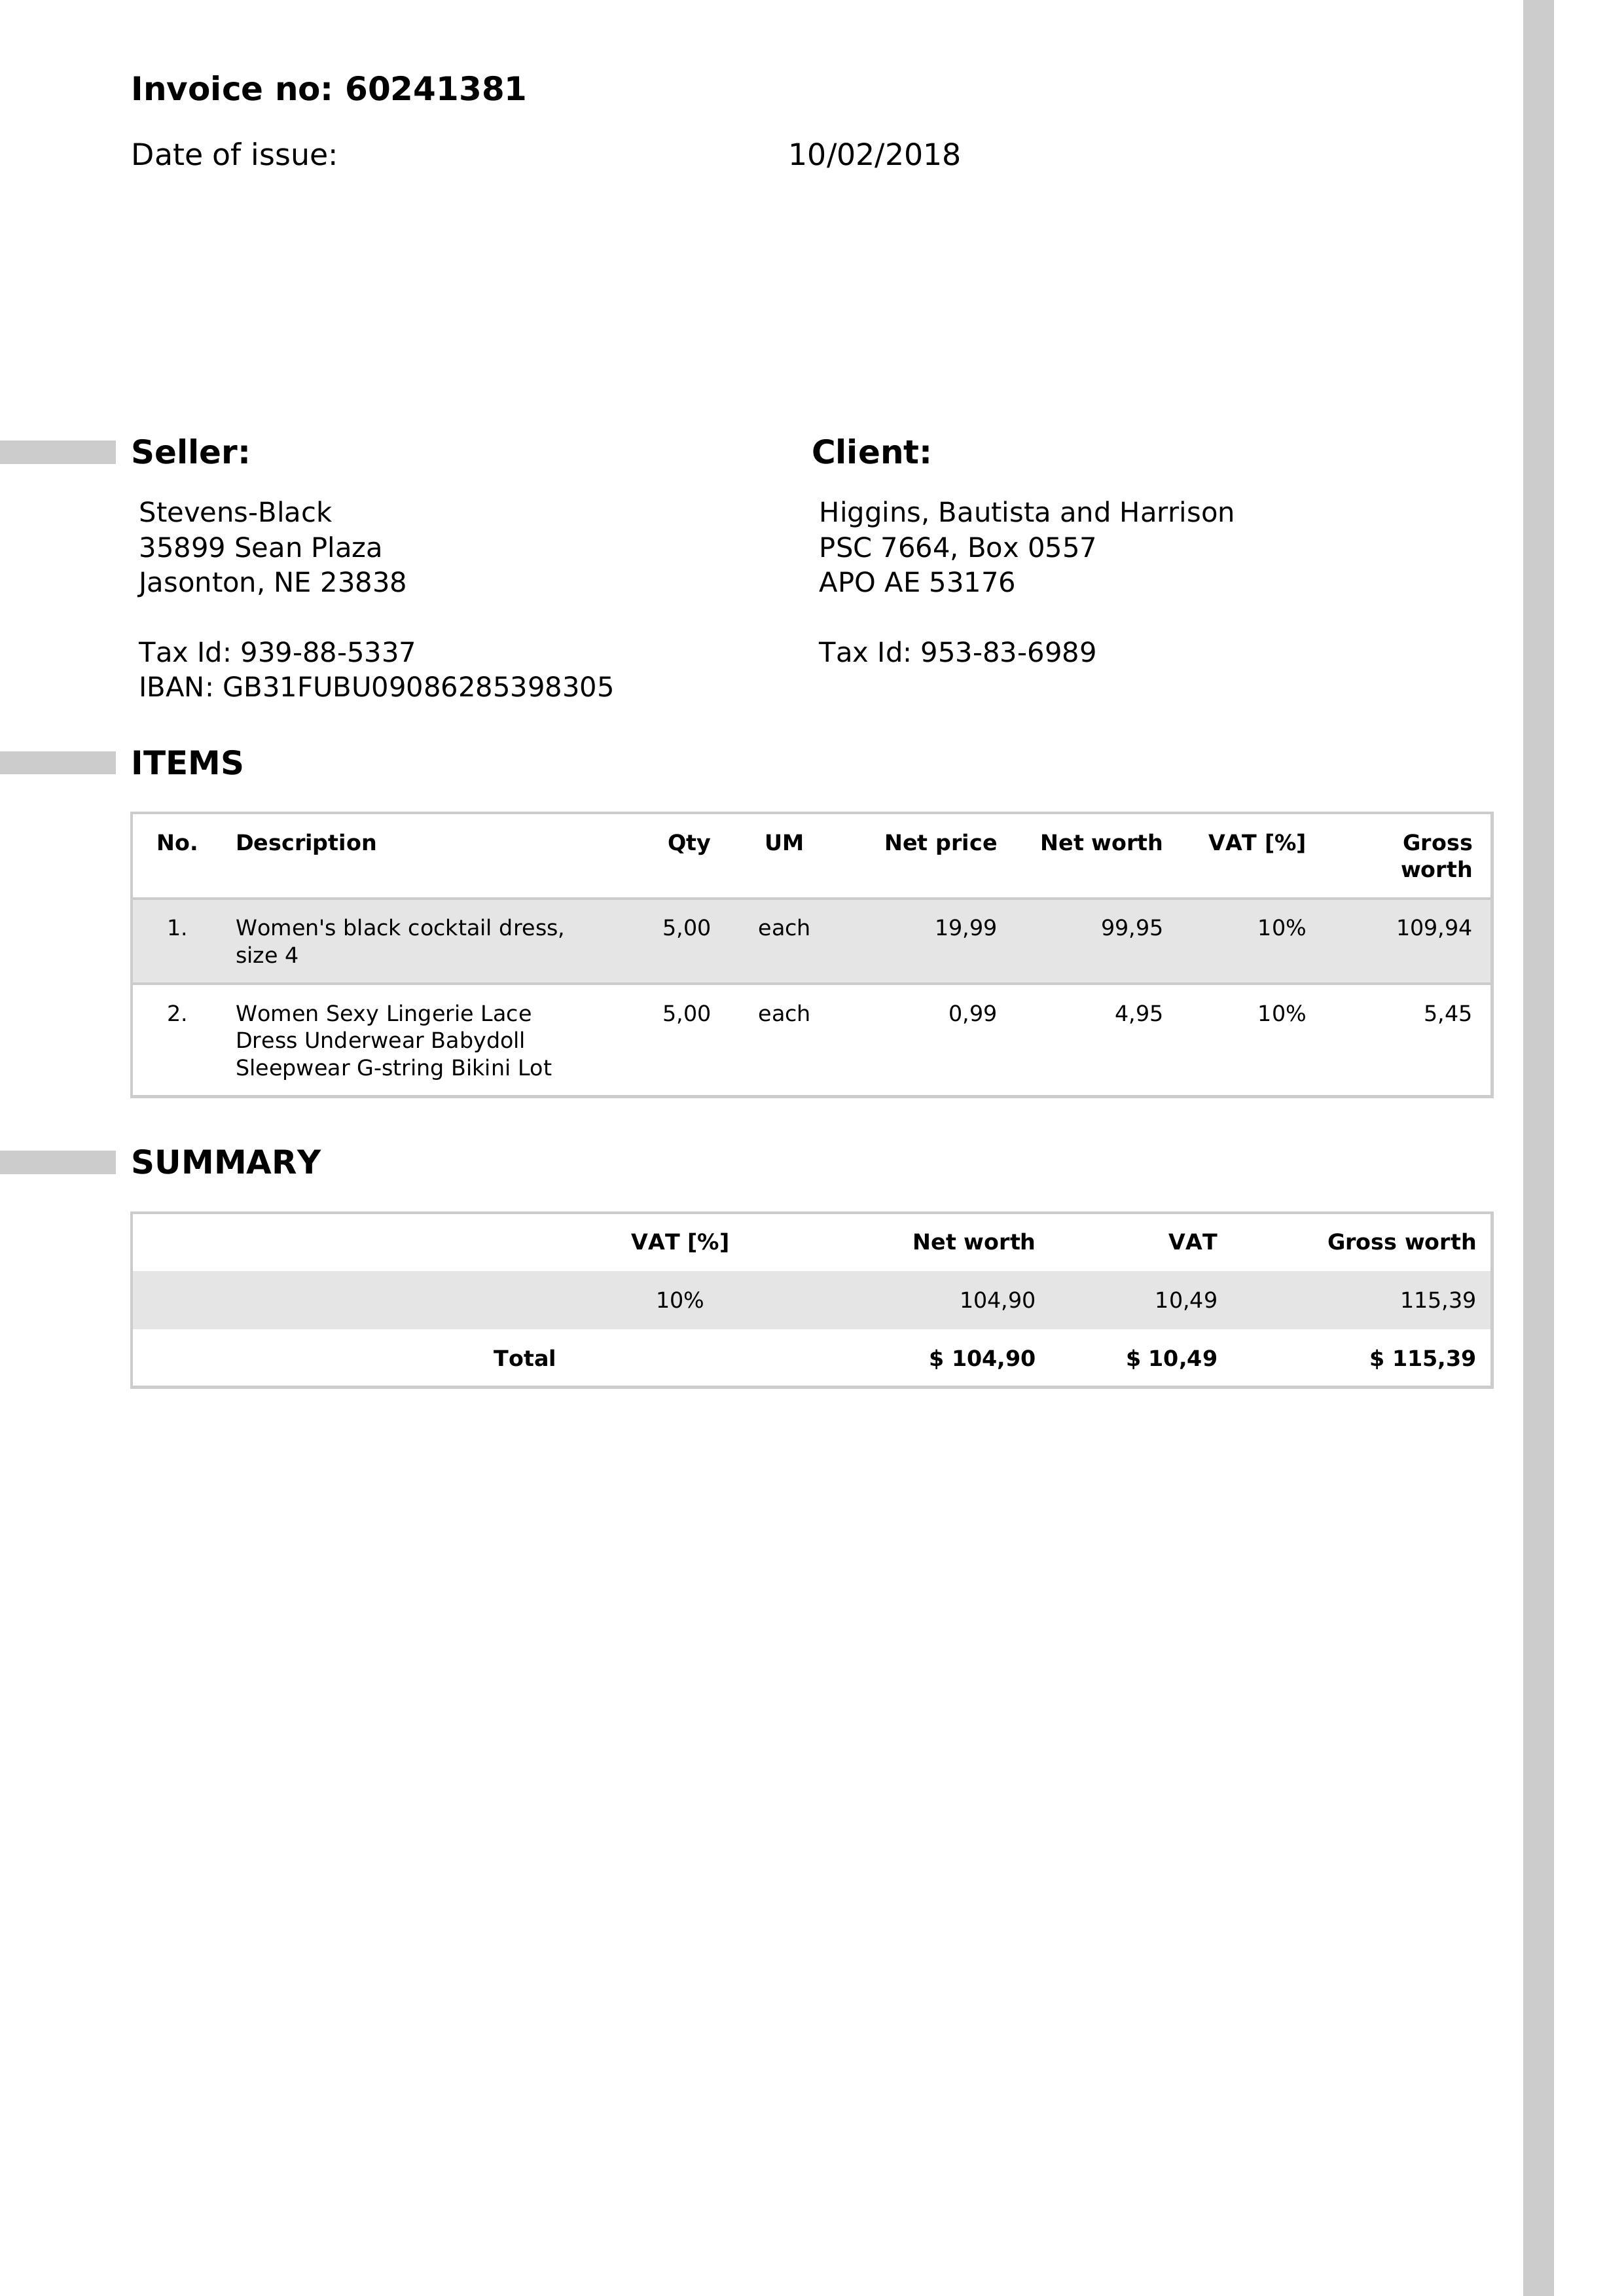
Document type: Invoice